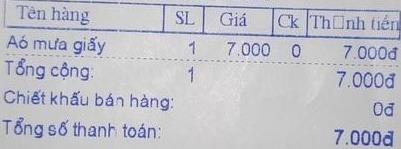
<table>
<tr>
<th>Tên hàng</th>
<th>SL</th>
<th>Giá</th>
<th>Ck</th>
<th>Thanh tiền</th>
</tr>
<tr>
<td>Áo mưa giấy</td>
<td>1</td>
<td>7.000</td>
<td>0</td>
<td>7.000đ</td>
</tr>
</table>
Tổng cộng: 1 7.000đ
Chiết khấu bán hàng: 0đ
Tổng số thanh toán: 7.000đ